Question: What do the imaging results show?
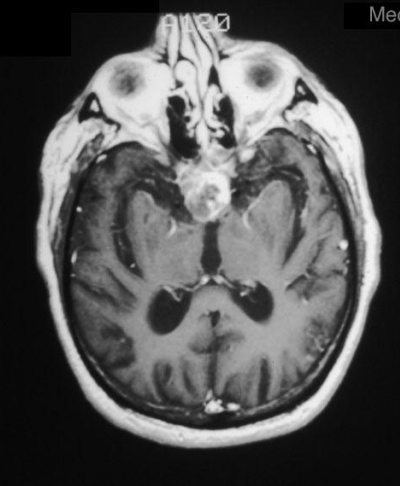
Answer: The imaging shows Fig 1. Contrast enhanced axial MRI showing a partially cystic suprasellar mass.

Fig 2. Contrast enhanced coronal MRI showing the partially cystic suprasellar mass.

Fig 3. Histological section of the resected tumor showing irregular expanses of squamous epithelium in which basal cells and stellate cells can be seen.  Also present are bands of eosinophilic fibrous tissue.

Fig 4. In other areas, there were large masses of “wet” keratin in which ill-defined remnants of nuclei can be seen. Contrast enhanced axial MRI showing a partially cystic suprasellar mass..